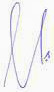
Signature of: oleg tsarev